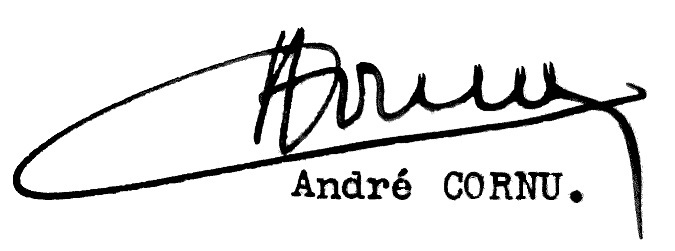
Signature of: andré cornu